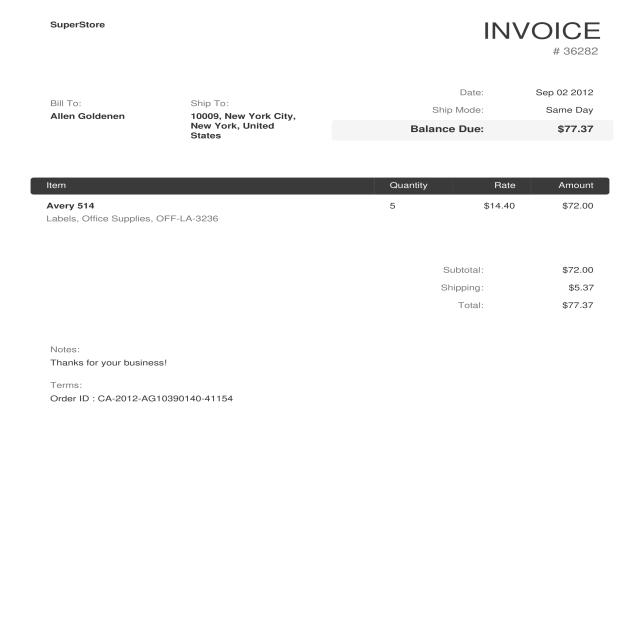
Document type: Invoice